Question: What is the suspected problem?
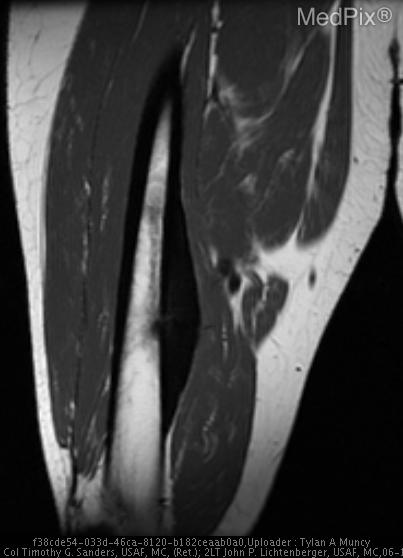
Answer: The findings suggest AP and lateral (lateral not shown) radiographs of the right femur demonstrated a zone of cortical thickening with a smooth contour along the medial aspect of the distal right femoral metadiaphysis (Fig 1).  A central lucency measuring 2.5 cm craniocaudal can be seen with a small component of associated cortical penetration.  No surrounding soft tissue abnormalities were evident.

MR T1 coronal image (Fig. 2) demonstrates the wide cortical thickening with associated cortical penetration.

Follow-up MR imaging validated the cortical thickening as low signal intensity. On T2-weighted images a nidus in the mid femoral shaft was noted with high signal intensity and enhancement following administration of intravenous gadolinium (Figs. 3&4). There is marked bone production medially, with adjacent bone marrow edema involving the mid femoral shaft.

Nuclear medicine bone scan (Fig. 5)reveals intense focal uptake eccentrically in the right distal third of the femur.. Fig. 2A. MR T1 coronal image demonstrates the wide cortical thickening with associated cortical penetration.. The patient might have a history of 29-year-old man with 3 year history of gradually worsening right medial thigh pain, eventually requiring the use of crutches for ambulation.  Pain was worse at night, but never woke him from sleep.  NSAIDs provided temporary relief of symptoms..